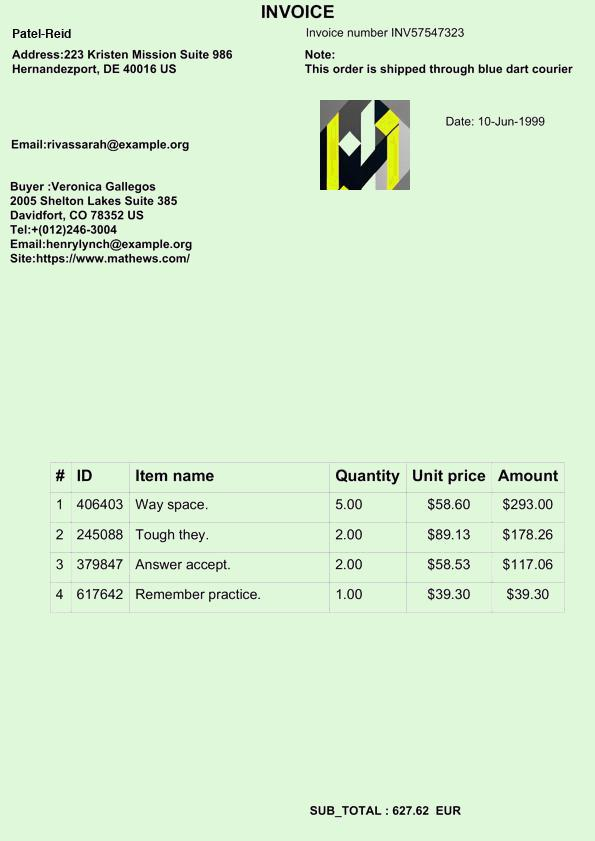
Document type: Invoice